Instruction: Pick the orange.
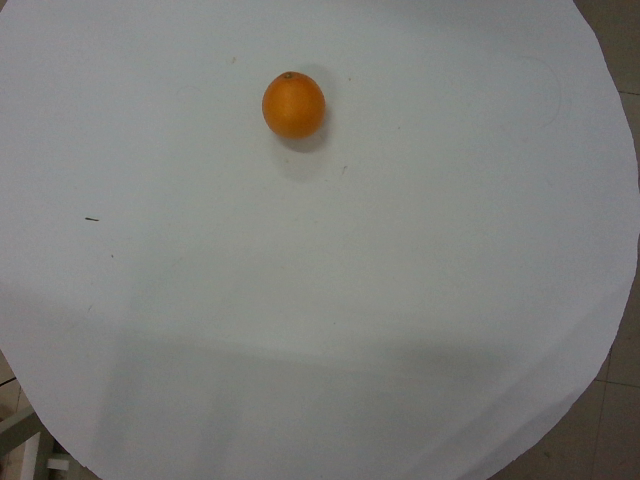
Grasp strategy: vertical